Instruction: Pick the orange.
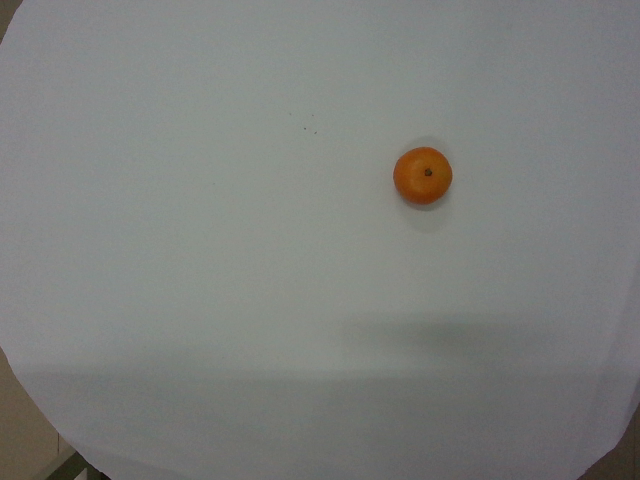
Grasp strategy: vertical